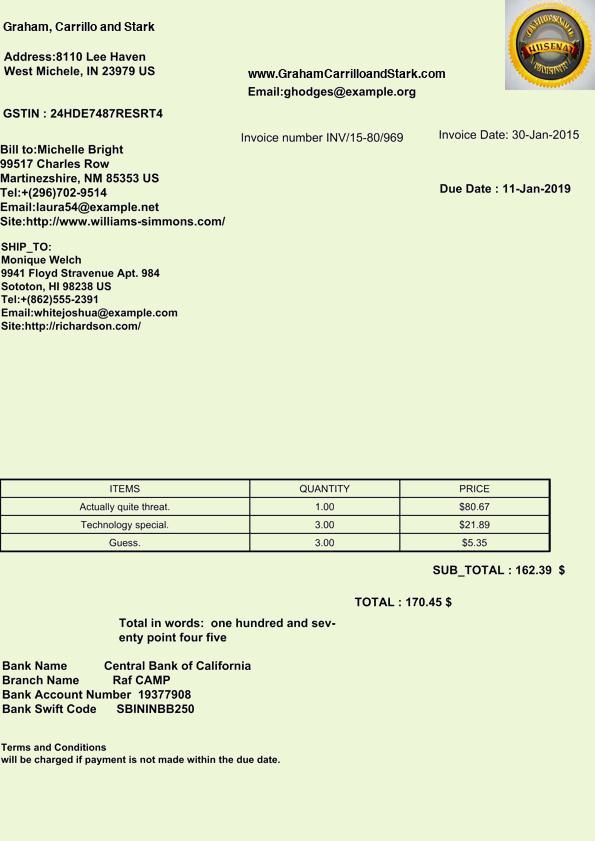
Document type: Invoice